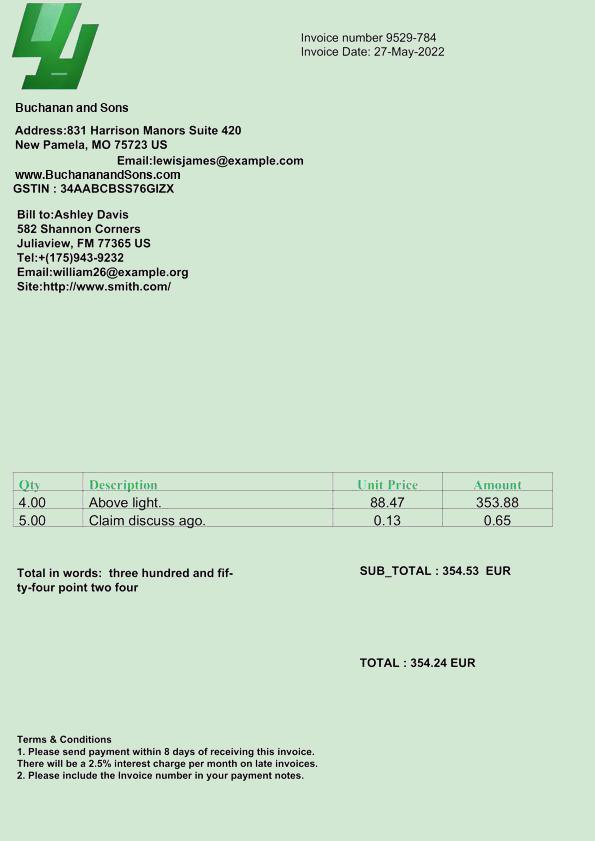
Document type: Invoice